Question: Talk about the condition:
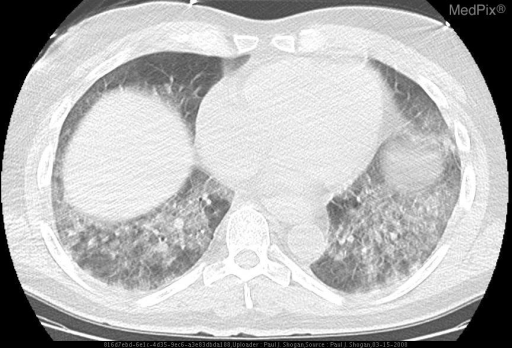
Answer: The disease is discussed as: Lesions/Condition: Pneumocystis jiroveci (P. carinii)

Discussion:

Pneumocystis jiroveci (P. carinii) originally thought to be protozoan, now classified as a fungal element, results in clinically significant pneumonia, and is an AIDS defining illness that occurs when the CD4 count drops to below 200 cells/mm3.  Additionally, any immunocompromised patient may be affected; organ recipients on immunosuppressive treatment, oncologic and hematologic patients, the elderly, severely malnourished children, and patients requiring prolonged corticosteroid therapy.

The most common radiographic finding in patients with PCP consists of diffuse, bilateral symmetric ground-glass reticulonodular, or finely granular opacities occurring in a perihilar, or lower lung zone distribution.  Less commonly, PCP will occur with upper lobe predominance.  If untreated, these opacities may manifest as diffuse air space consolidation. As the disease progresses, interstitial disease will become more pronounced, and air cysts may be noticed in 5% to 35% of patients.  Occasionally, single or multiple nodules, miliary nodules, cavitation, hilar or mediastinal adenopathy, and pleural effusion will be identified.  CT typically demonstrates symmetric bilateral ground-glass opacities, which may be diffuse, or have a mosaic pattern with sharp transitions between normal and abnormal lung giving a “crazy-paving” pattern. Spontaneous pneumothorax may be identified in 5% to 10% of patients, and is more common when cysts are present.   Pneumomediastinum may also be evident occurring by itself or in concert with pneumothorax.

Most patients have characteristic radiographic findings of PCP, eliminating the need for CT.  However, in patients with symptoms and atypical radiographic findings, CT may show ground-glass opacities, that when correlated with the CD4+ count and other clinical markers may allow the correct diagnosis of PCP to be made.  Other causes of ground-glass opacities in patients with AIDS include CMV pneumonia and lymphocytic interstitial pneumonia.

Clinically, patients with PCP demonstrate nonspecific complaints.  Fever, cough, progressive dyspnea on exertion, weight loss, night sweats, and chest pain are all common symptoms.  Lactate dehydrogenase (LDH) levels are frequently elevated, and patients demonstrate restrictive patterns on pulmonary function tests, with hypoxemia when exercising.  Clinicians may employ induced sputums, or use bronchoscopy with BAL to clinch the diagnosis.  BAL which has close to 100% sensitivity and 89% specificity in diagnosing PCP, is useful when positive, however when results are negative, transbronchial or open lung biopsy may be pursued when the clinical findings suggest a high probability of PCP.  Patients will often begin empirical therapy in the absence of definitive diagnosis to avoid potential complications.

Summary: Perihilar and bilateral lower lobe reticular opacities on chest radiography in a patient with a CD4 count less than 200 cells/mm3 suggests PCP.